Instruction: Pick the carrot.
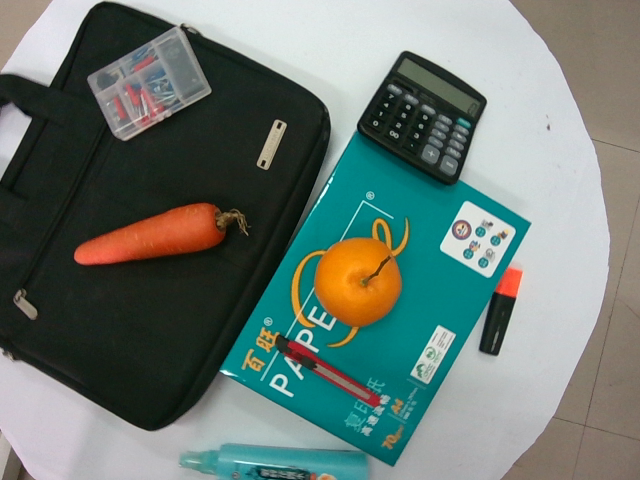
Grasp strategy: vertical